Question: What was observed in the imaging?
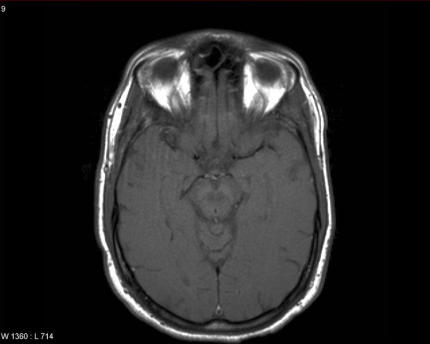
Answer: The imaging shows •  Lateral geniculate body - abnormal signal and enhancement
•  Additional periventricular lesions Lesion in the lateral geniculate body.